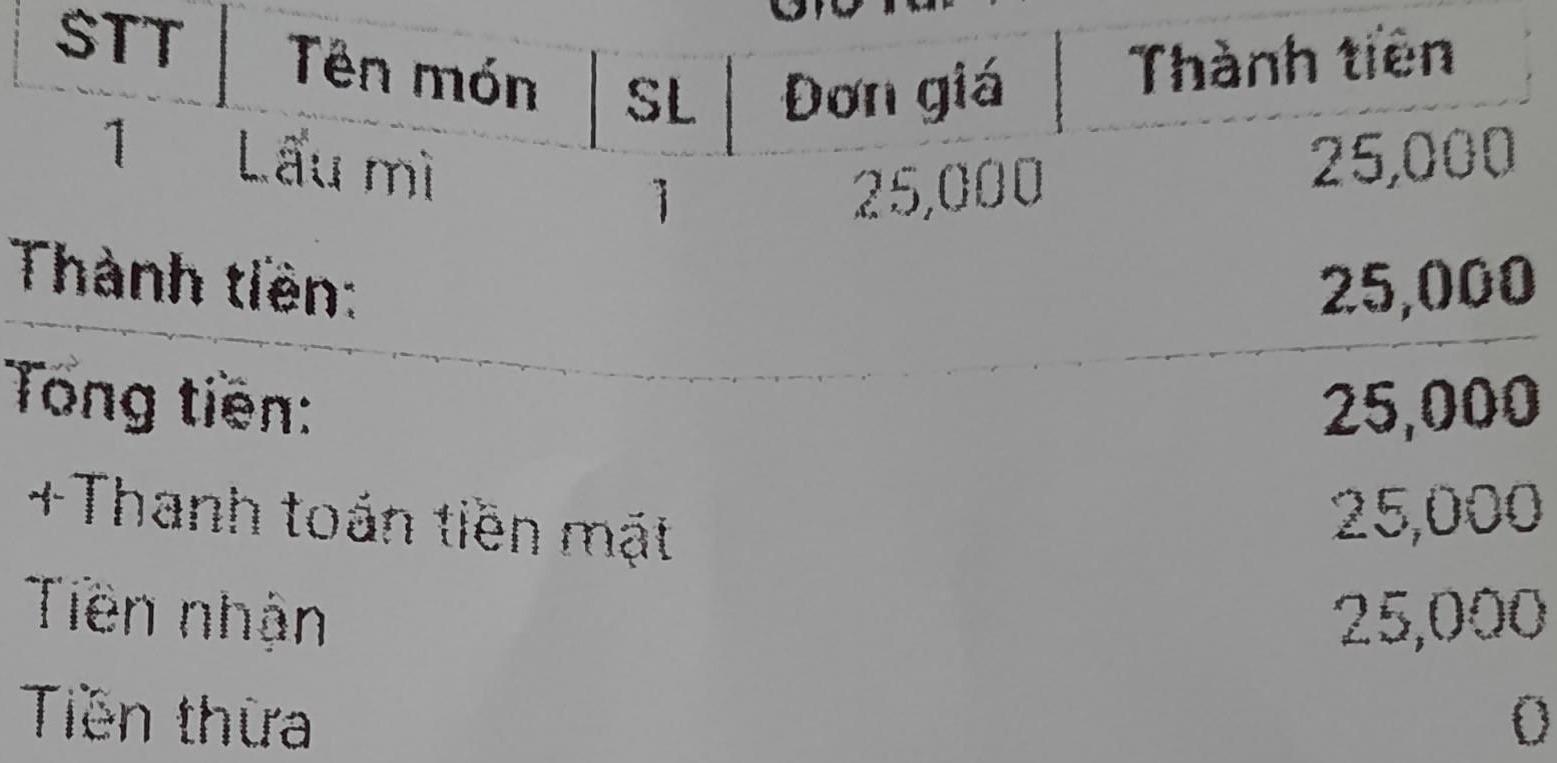
<table>
<tr>
<th>STT</th>
<th>Tên món</th>
<th>SL</th>
<th>Đơn giá</th>
<th>Thành tiền</th>
</tr>
<tr>
<td>1</td>
<td>Lẩu mì</td>
<td>1</td>
<td>25,000</td>
<td>25,000</td>
</tr>
</table>

Thành tiền: 25,000
Tổng tiền: 25,000
+ Thanh toán tiền mặt 25,000
Tiền nhận 25,000
Tiền thừa 0